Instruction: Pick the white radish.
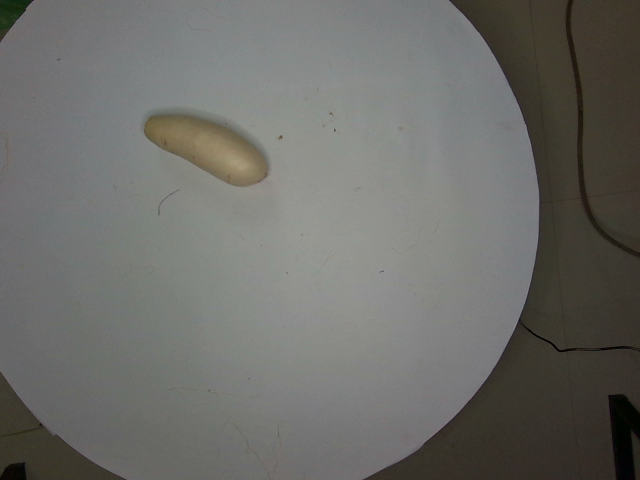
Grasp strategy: vertical